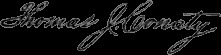
Signature of: thomas james conaty